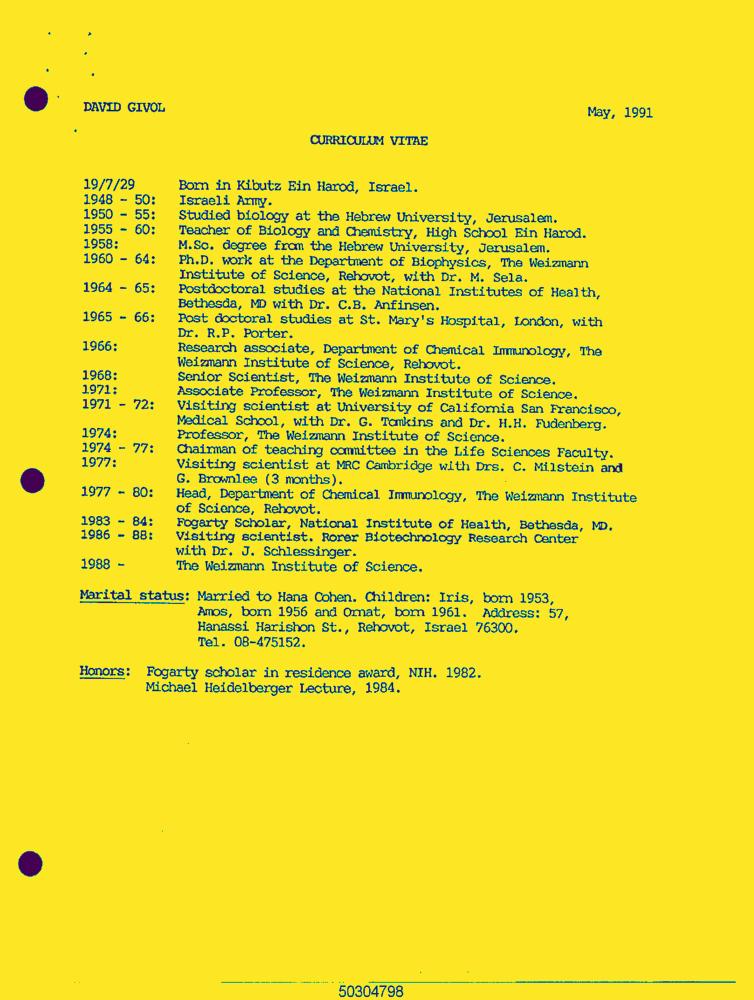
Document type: Resume-Doc